Question: What could the diagnosis suggest?
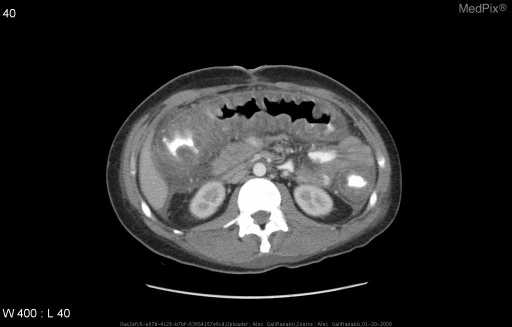
Answer: The possible diagnosis includes Pseudomembranous Colitis
Inflammatory bowel disease
Typhlitis
Ischemic Colitis
Radiation Colitis
Other Infectious Colitis.